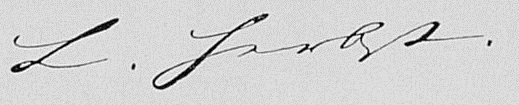
Signature of: ludwig ferdinand herbst